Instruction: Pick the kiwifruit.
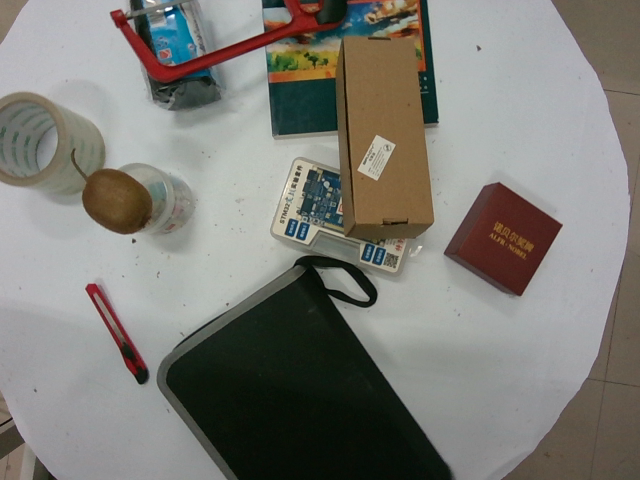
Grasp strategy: vertical